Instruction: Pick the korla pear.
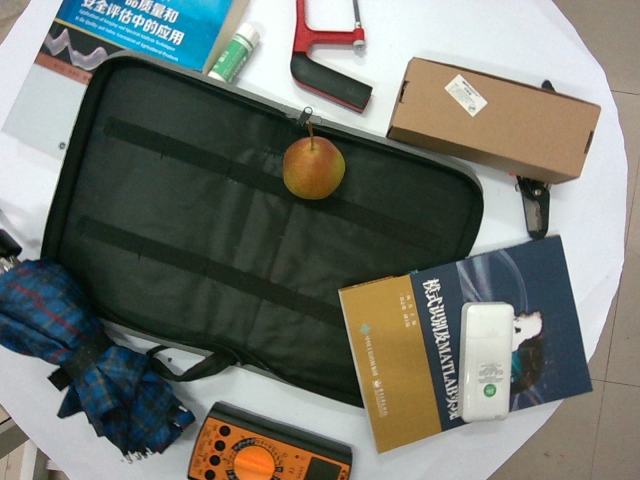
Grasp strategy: vertical